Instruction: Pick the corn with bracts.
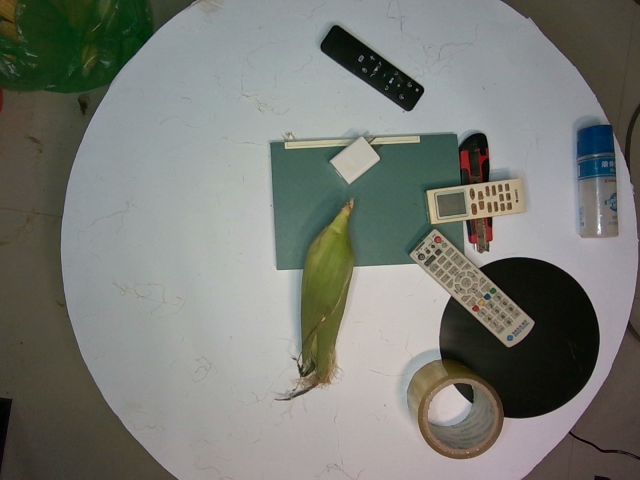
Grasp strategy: vertical